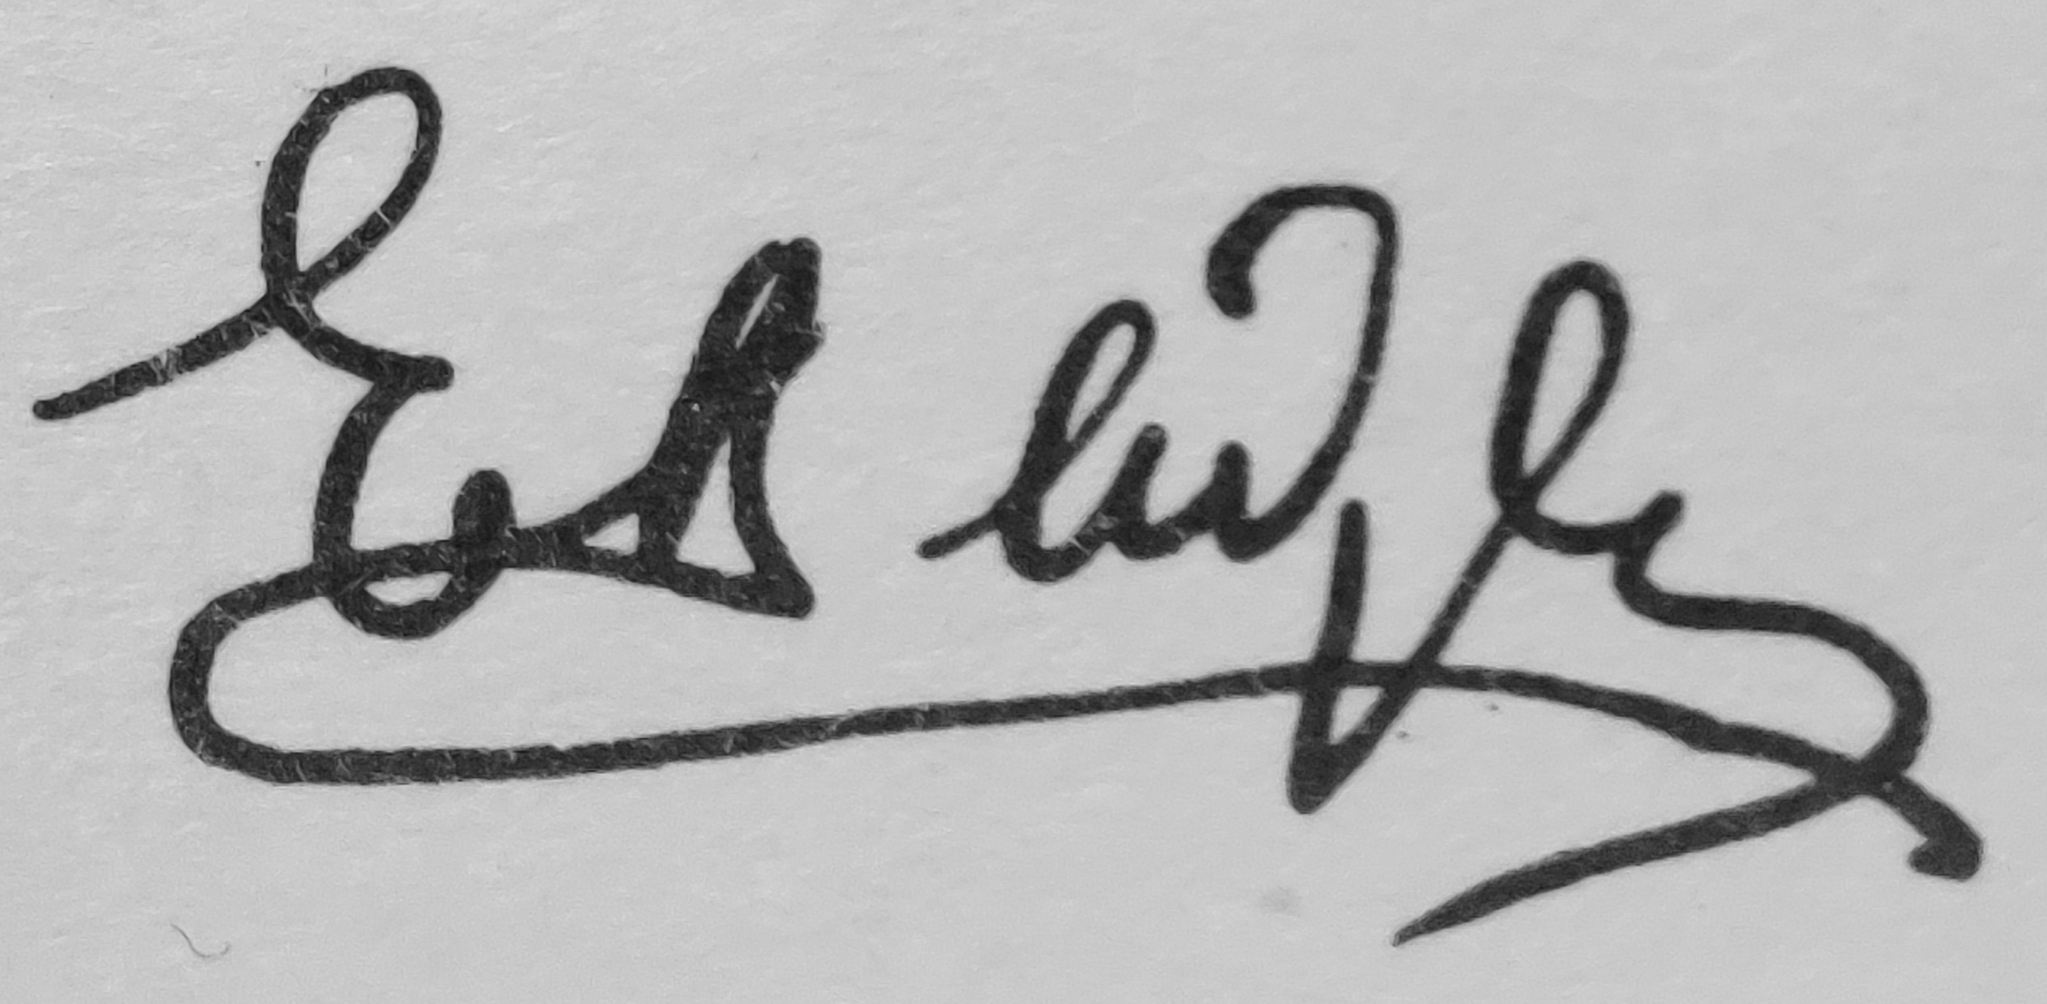
Signature of: yevgeni lebedev